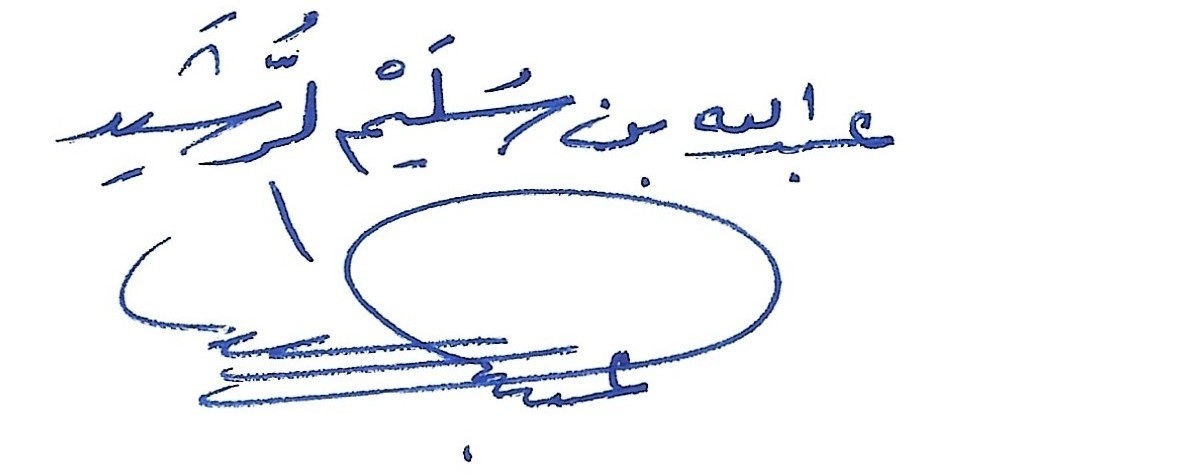
Signature of: ʻabdu allāh ibn sulaym alrrushayd